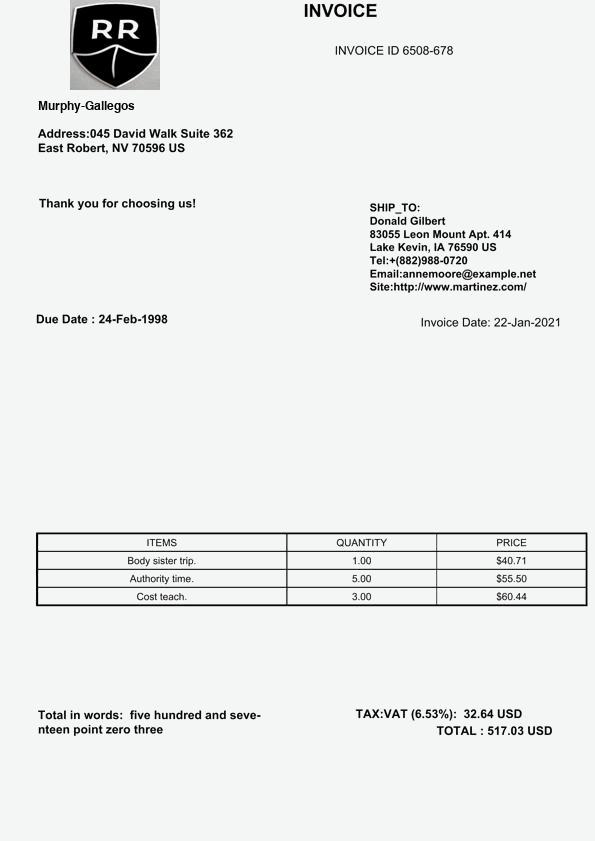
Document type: Invoice